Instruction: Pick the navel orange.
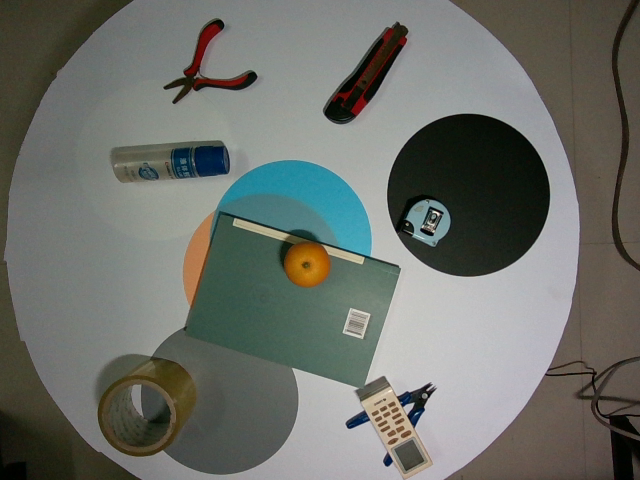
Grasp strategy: vertical